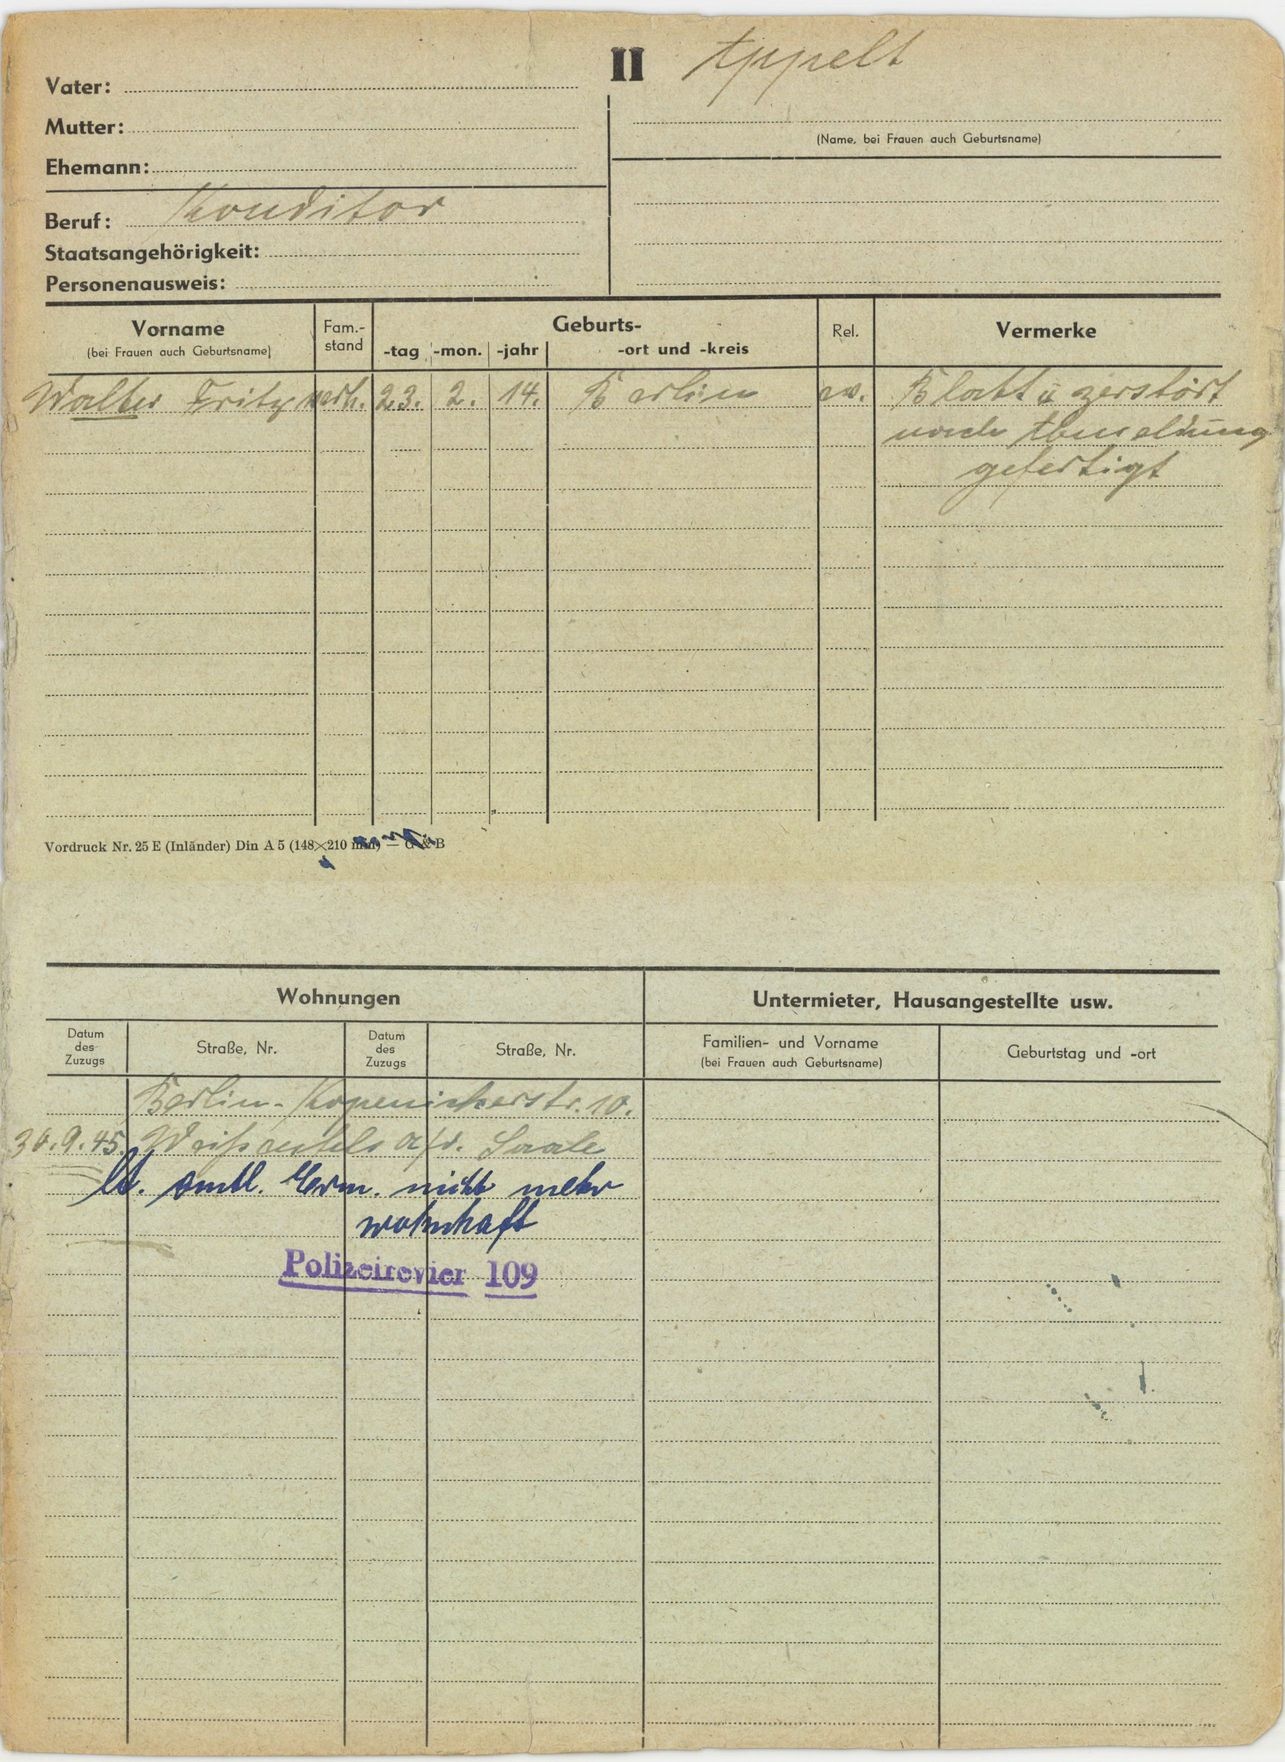
Appelt